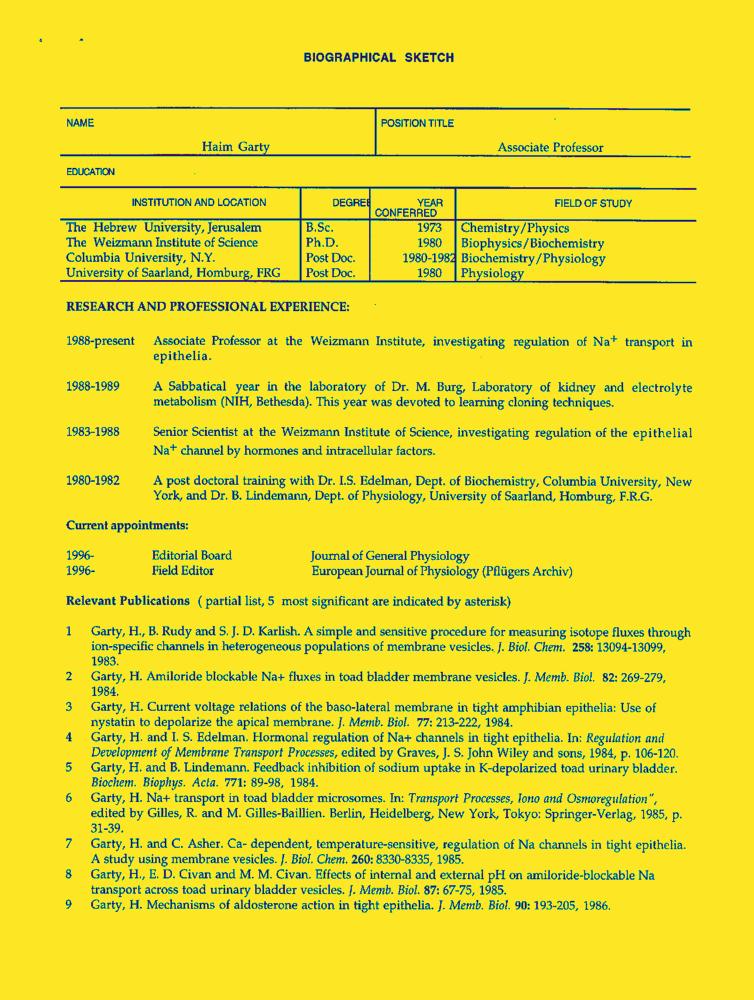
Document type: Resume-Doc